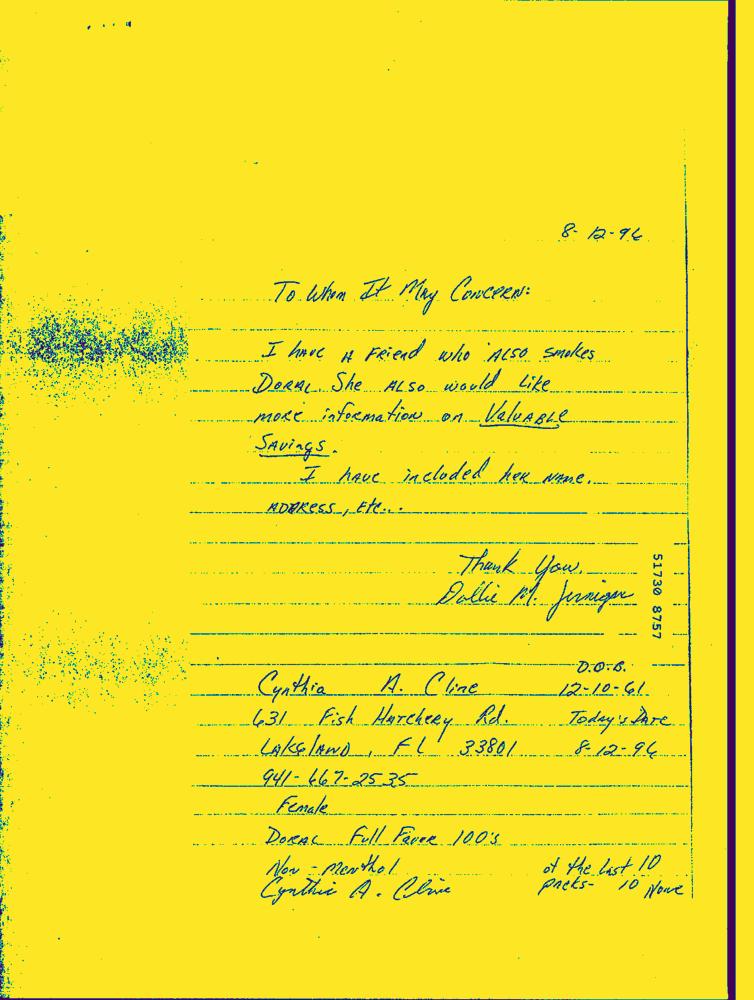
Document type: Hand-Written